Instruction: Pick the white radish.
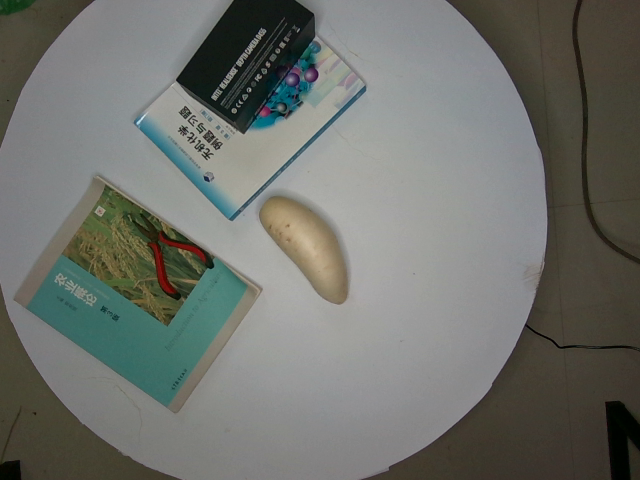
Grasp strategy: vertical